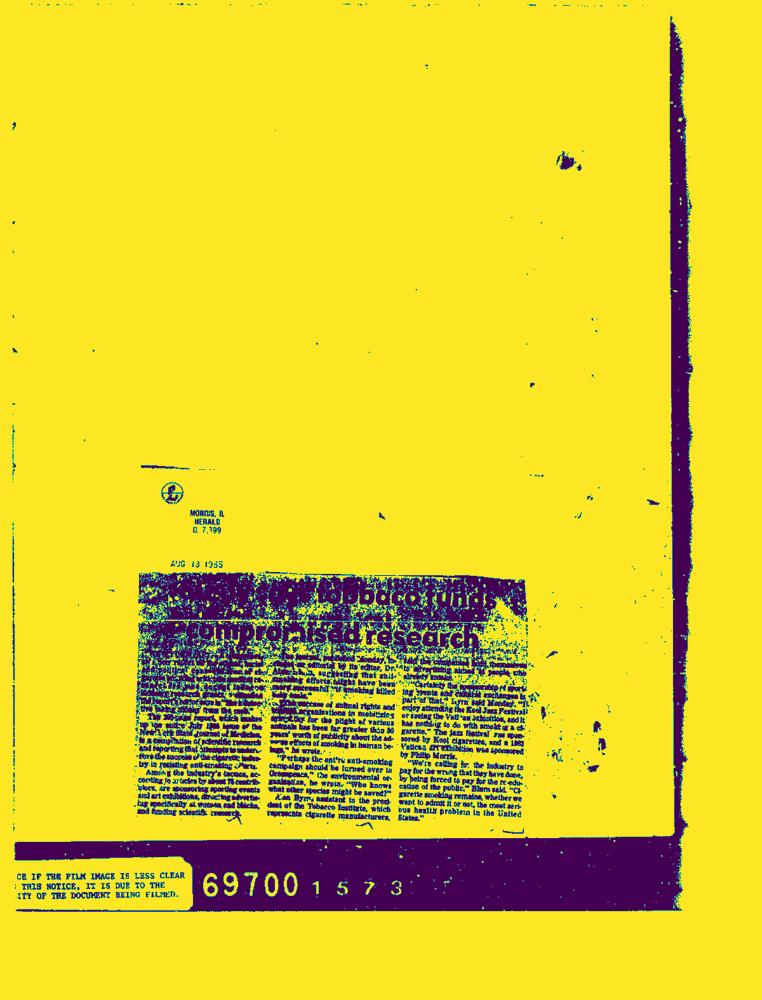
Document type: News-Article